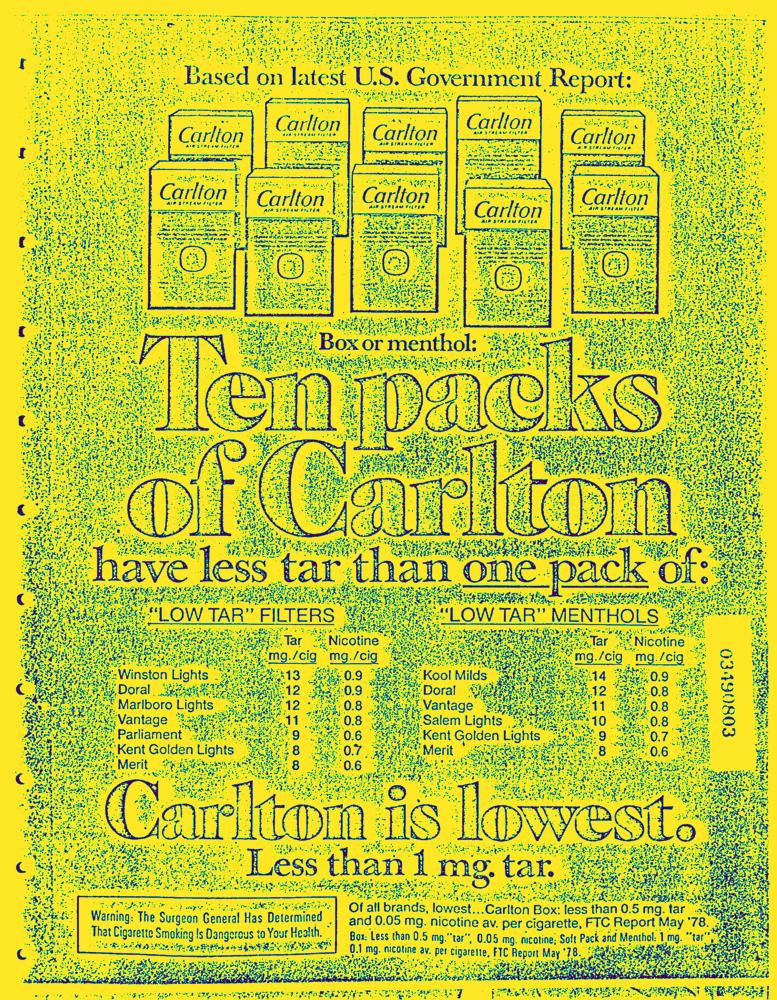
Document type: AD